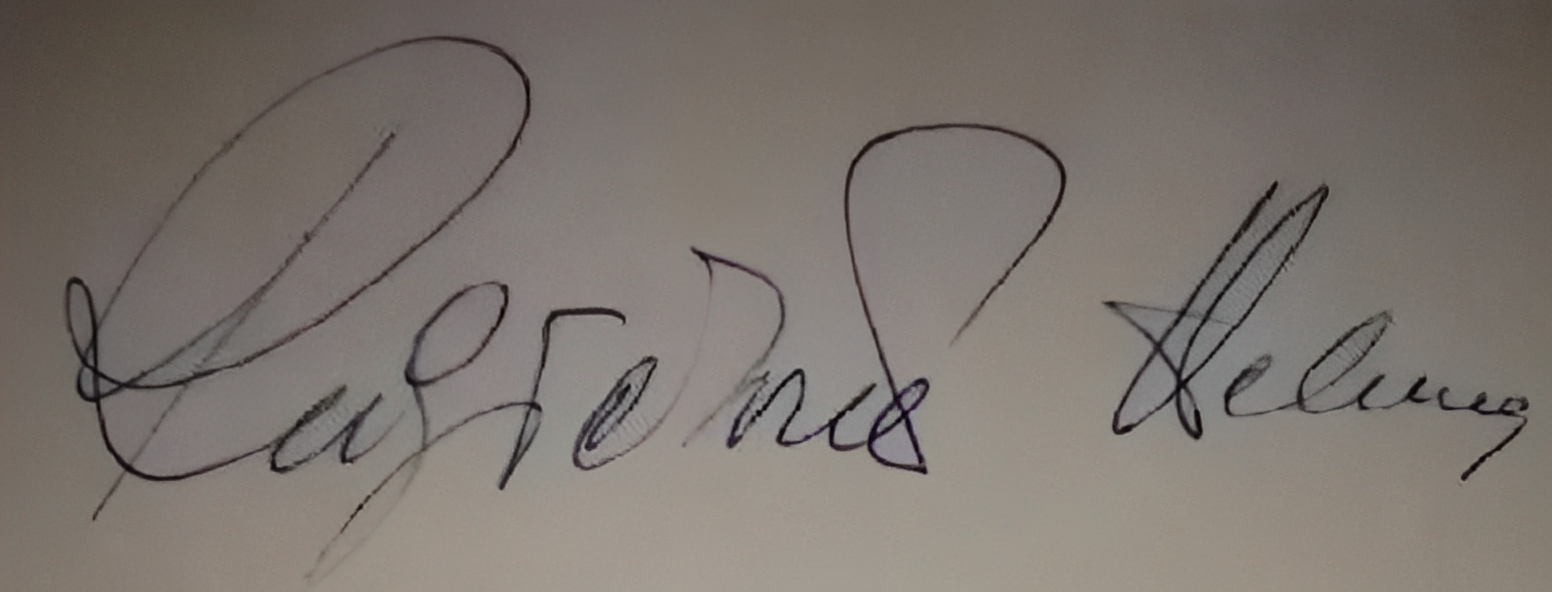
Signature of: helena růžičková